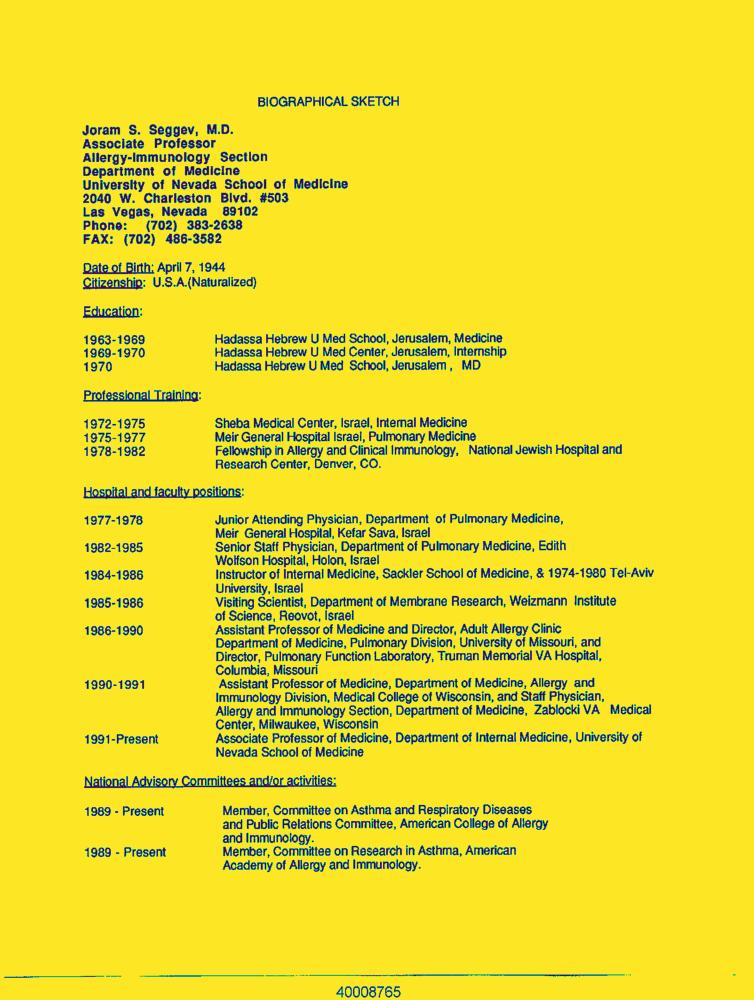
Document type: Resume-Doc